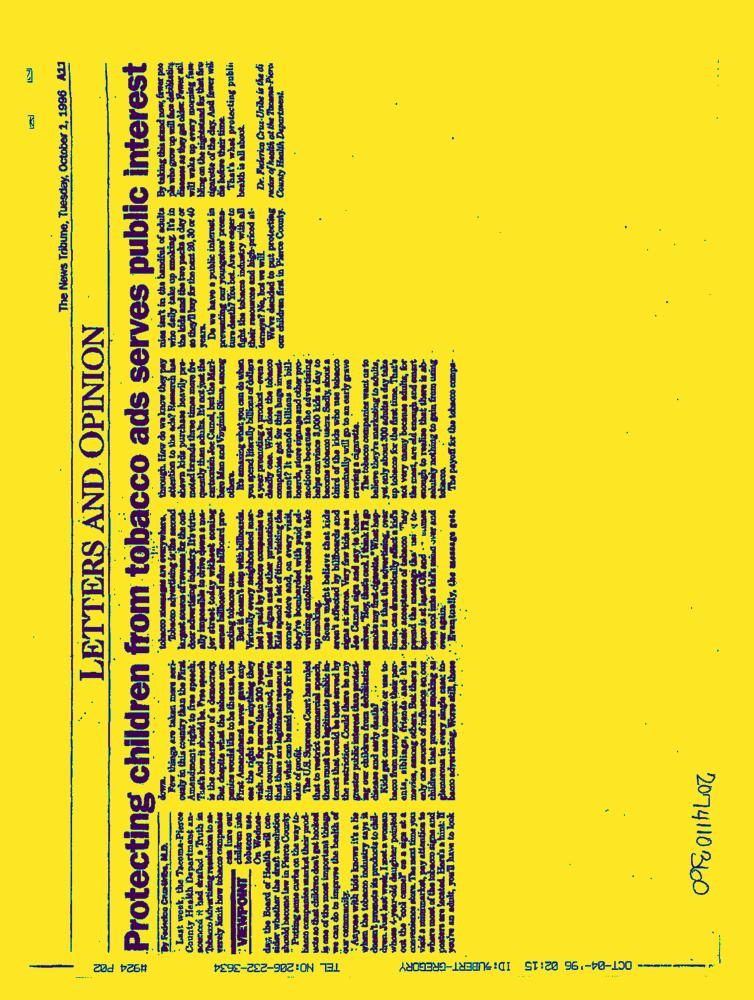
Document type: News-Article